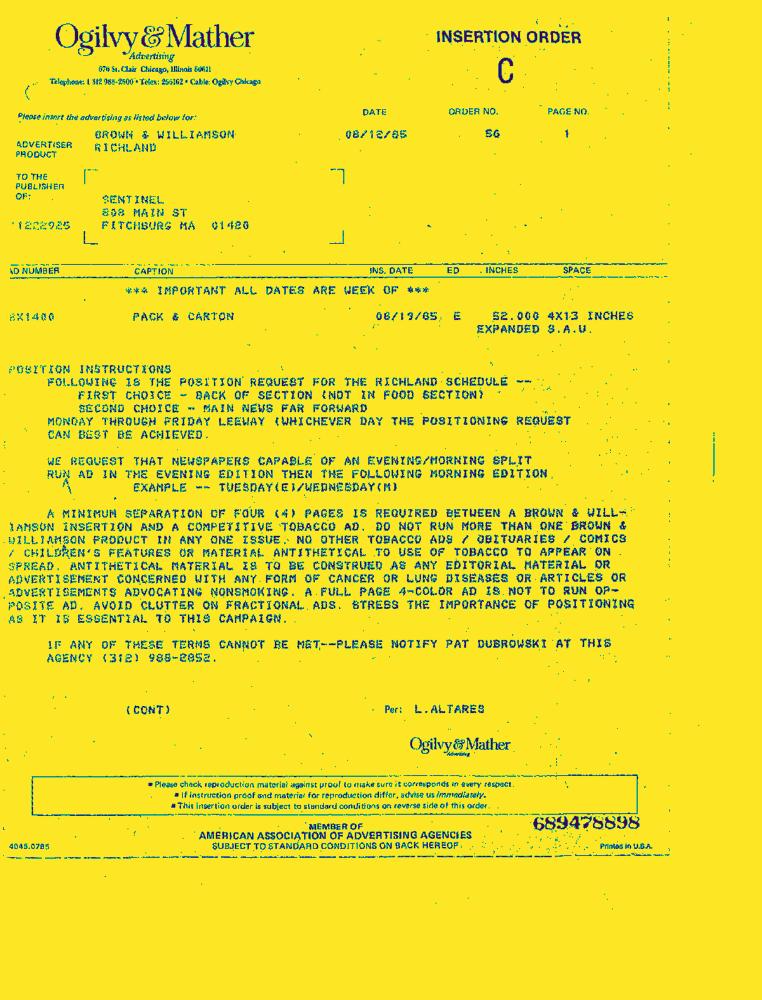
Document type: Letter-Doc